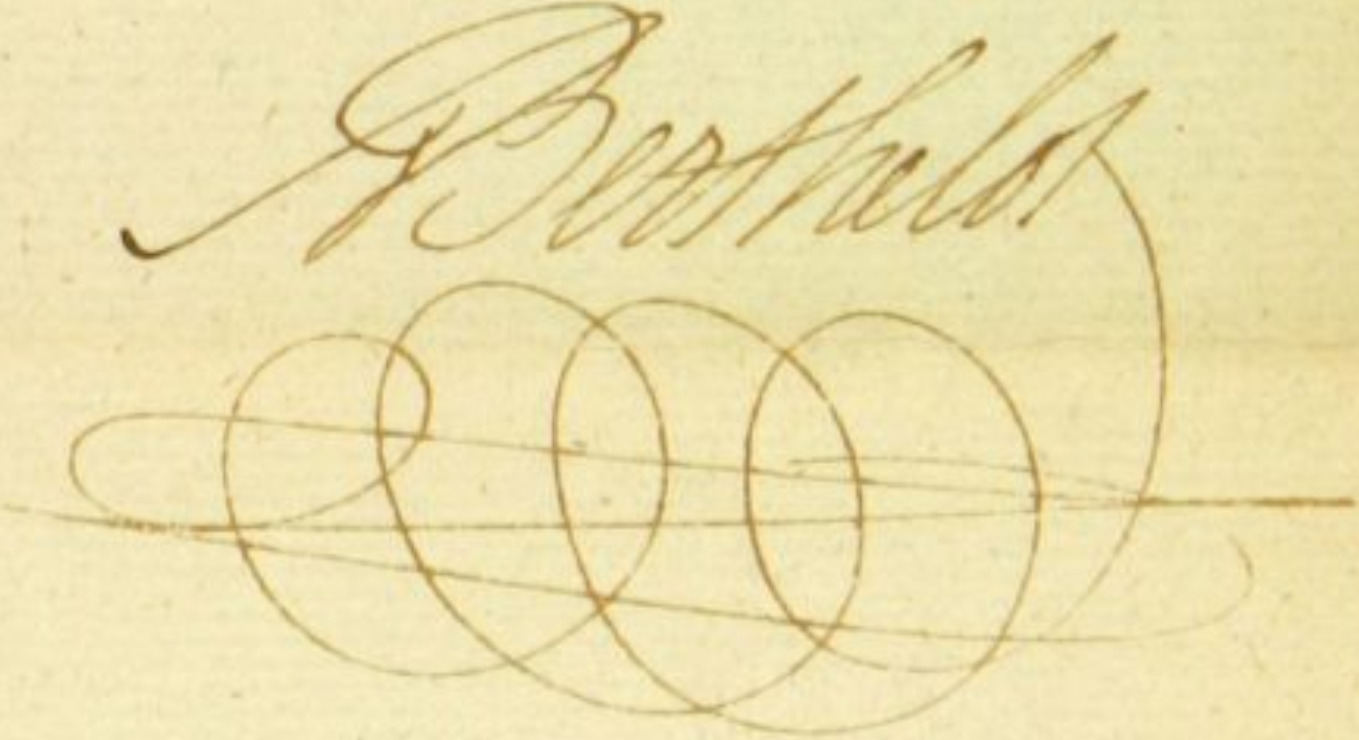
Signature of: joseph amable berthelot